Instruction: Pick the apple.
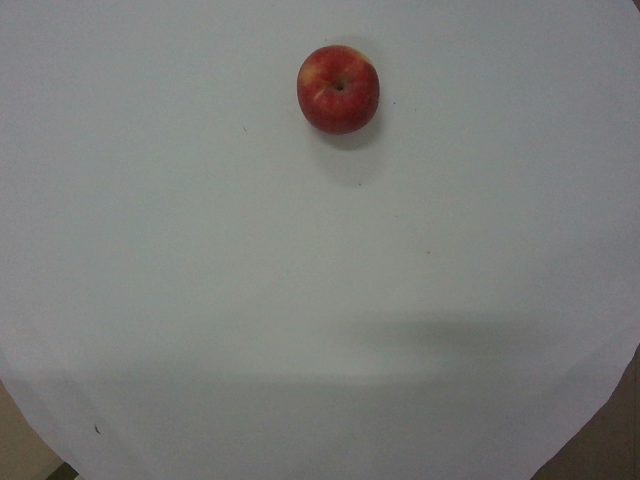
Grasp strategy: vertical